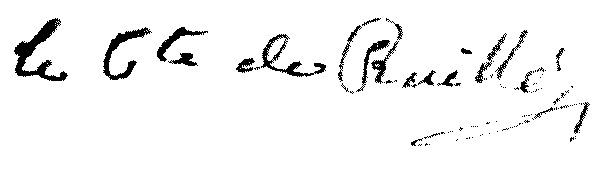
Signature of: jean guillaume de la planche de ruillé